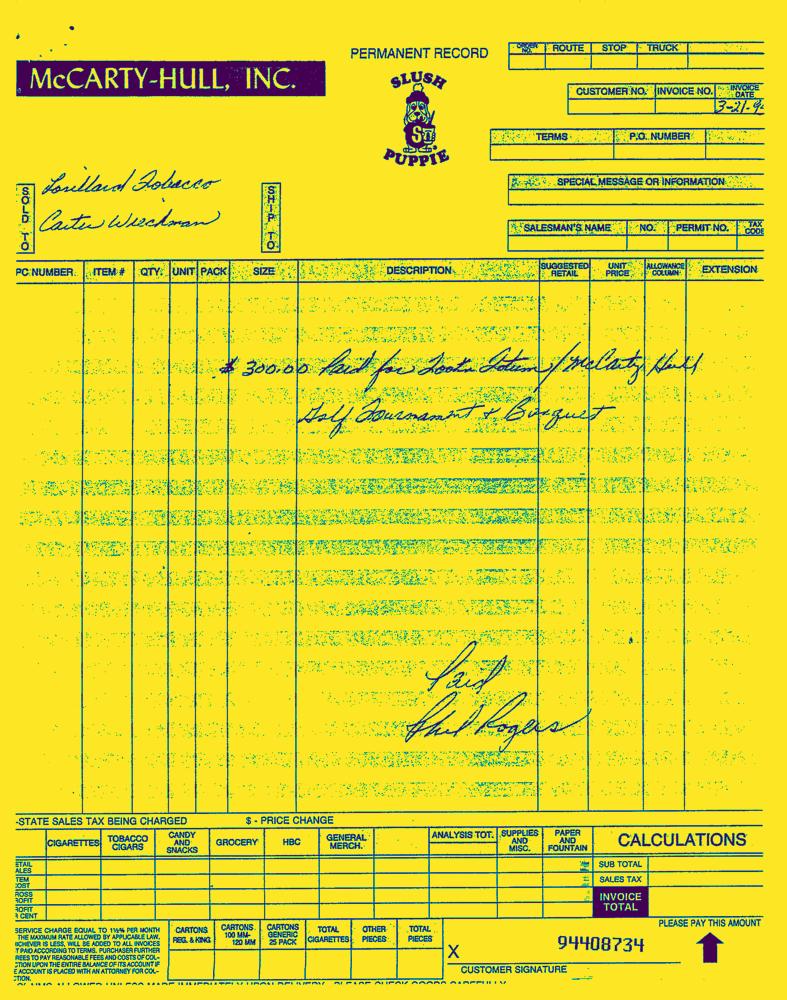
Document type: Invoice-Doc